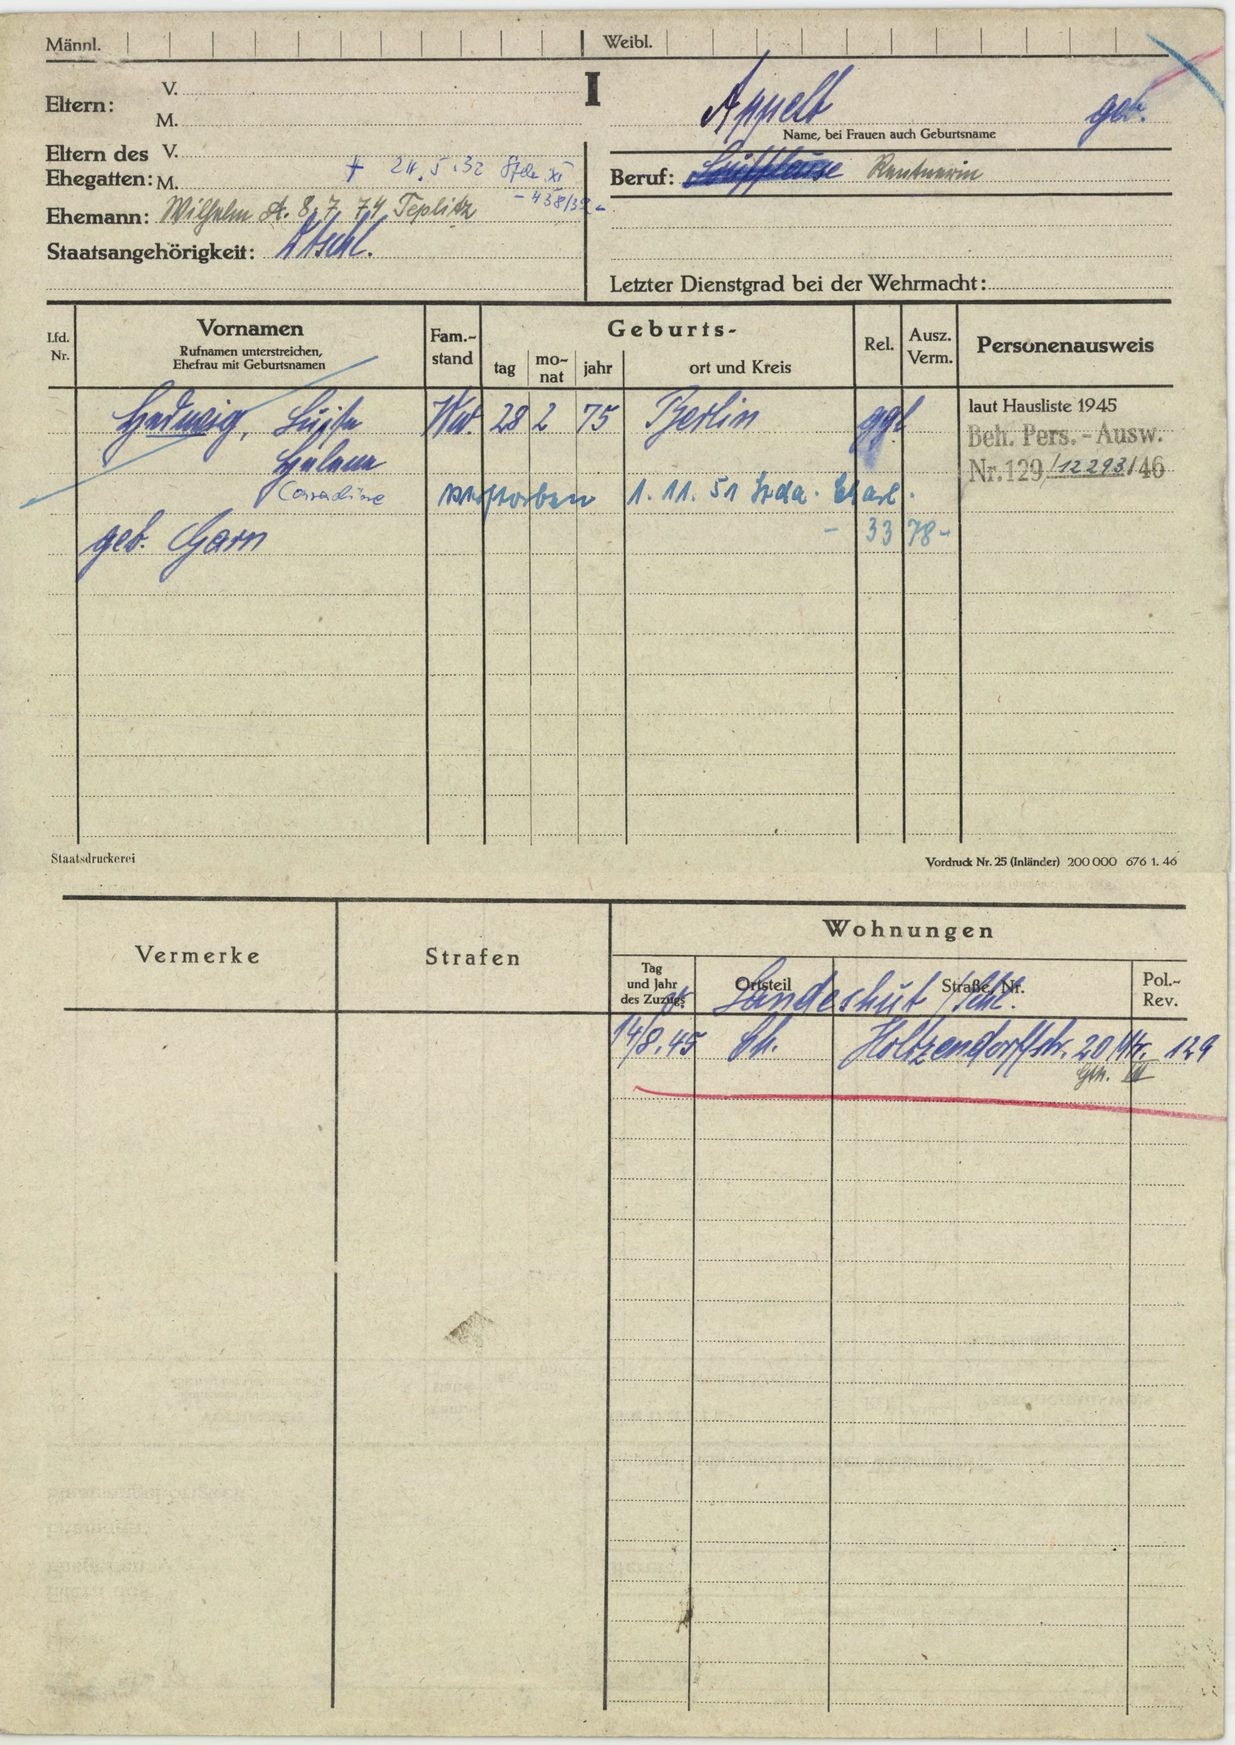
Appelt